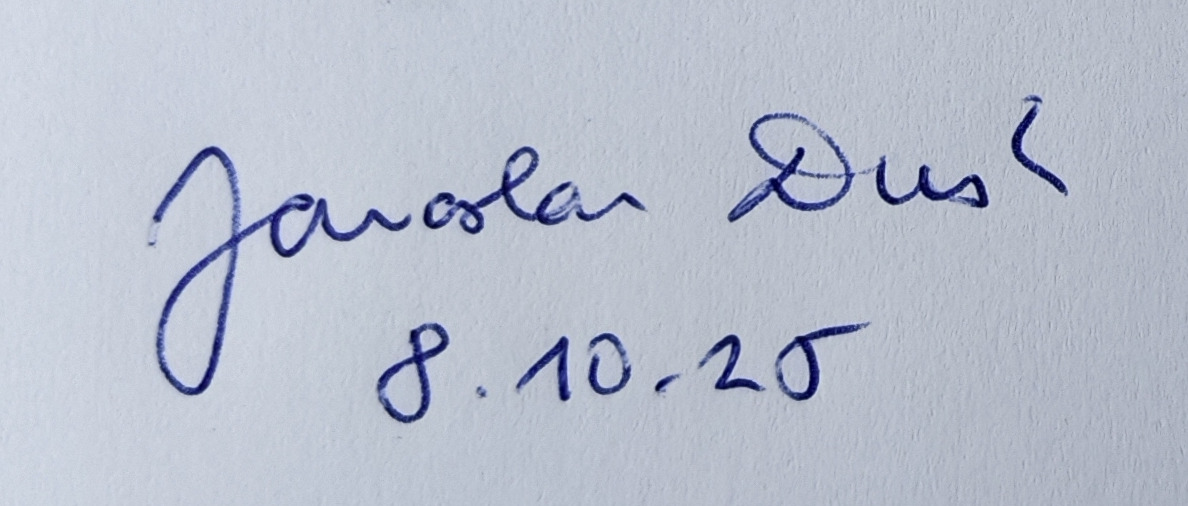
Signature of: jaroslav dušek